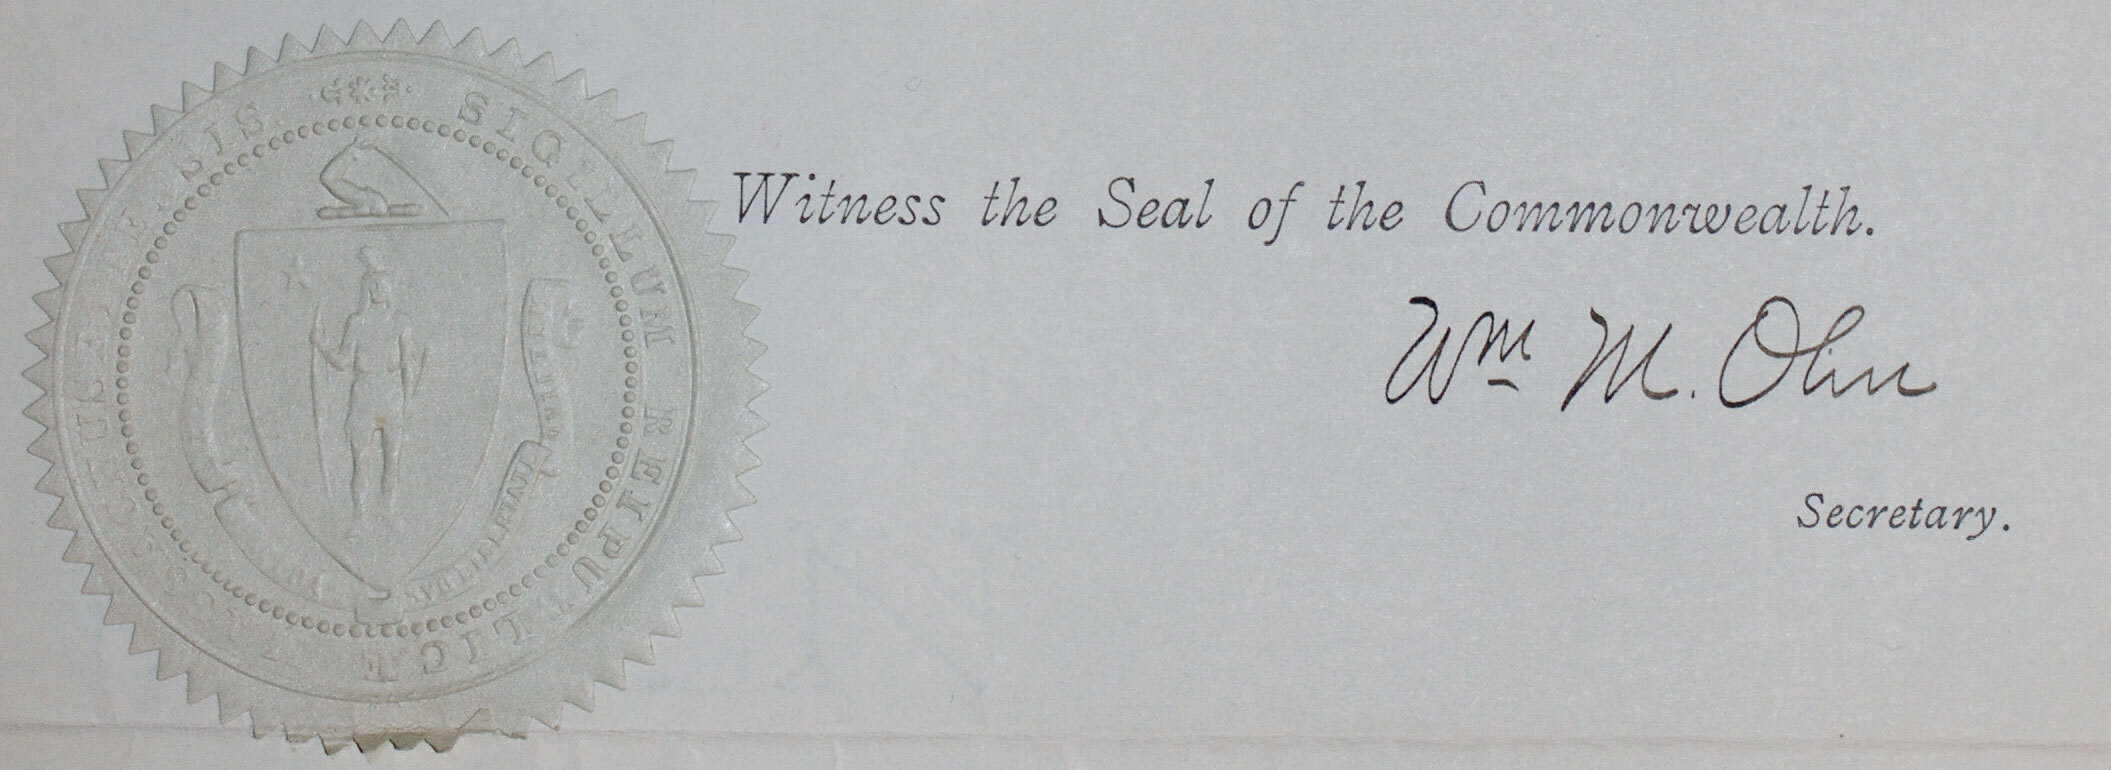
Signature of: william m olin